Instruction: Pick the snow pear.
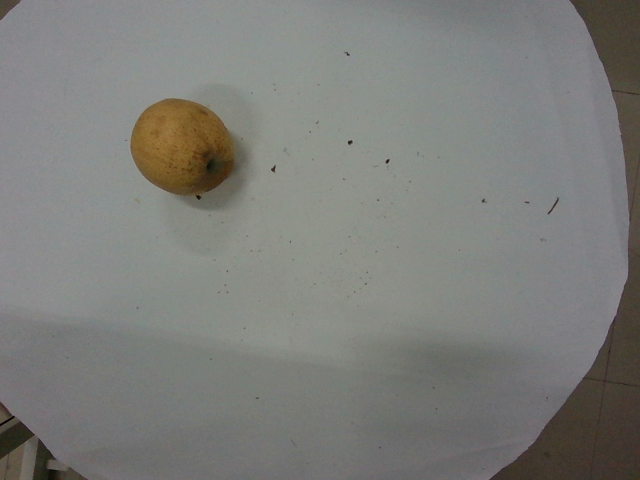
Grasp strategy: vertical